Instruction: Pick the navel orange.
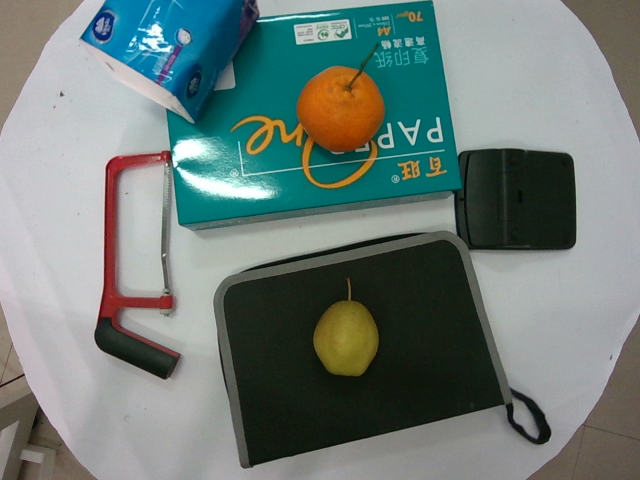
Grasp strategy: vertical